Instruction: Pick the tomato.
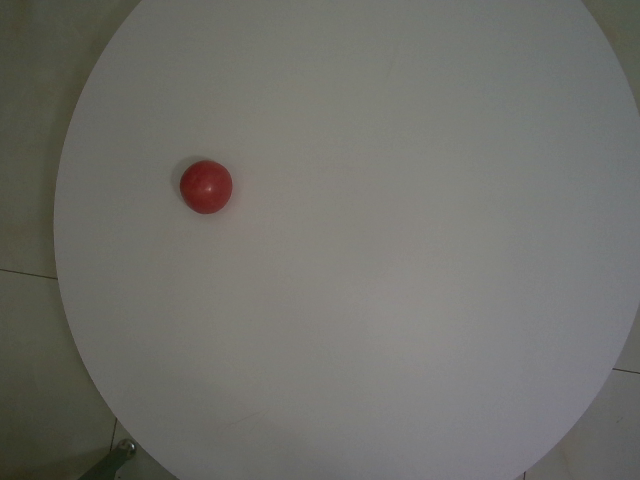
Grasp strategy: vertical